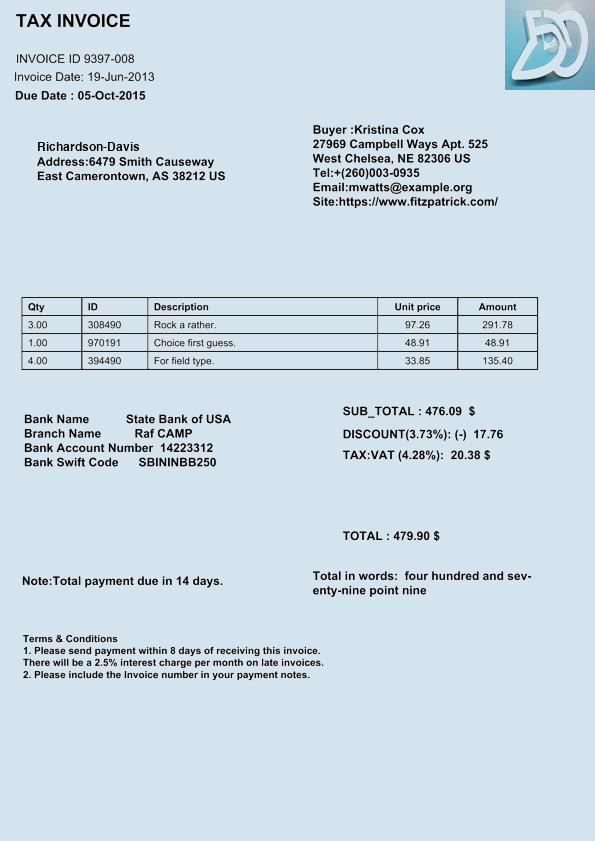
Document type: Invoice